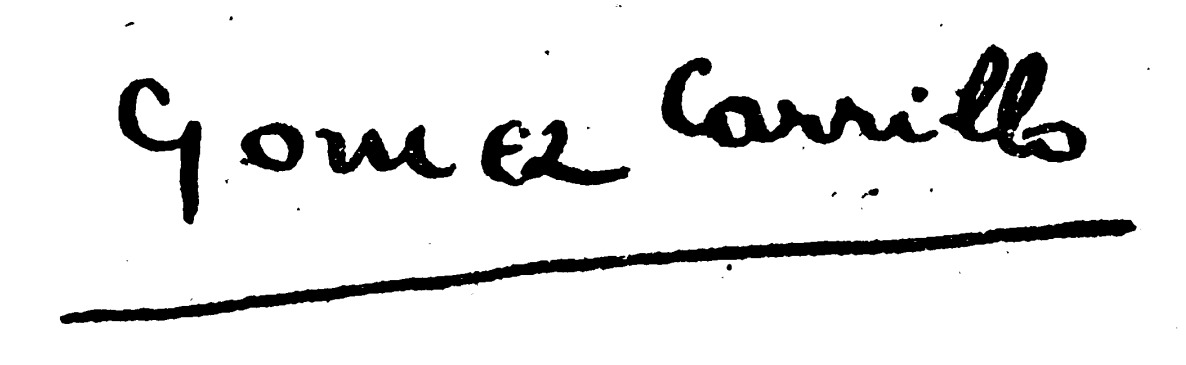
Signature of: enrique gómez carrillo